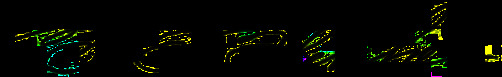
Signature of: frank friday fletcher